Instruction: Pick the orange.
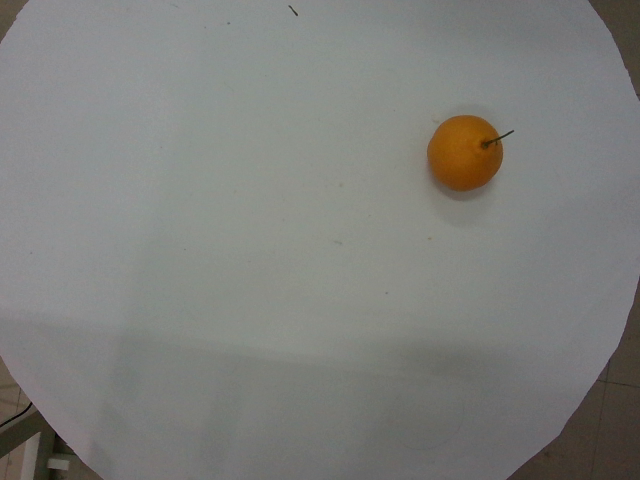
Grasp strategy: vertical